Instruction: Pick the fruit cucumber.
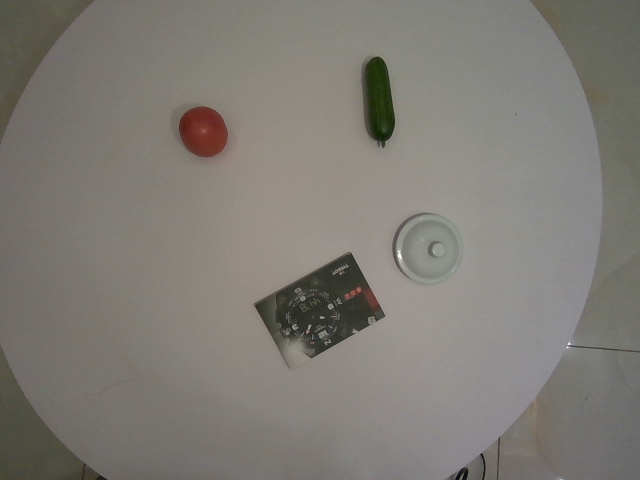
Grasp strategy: vertical